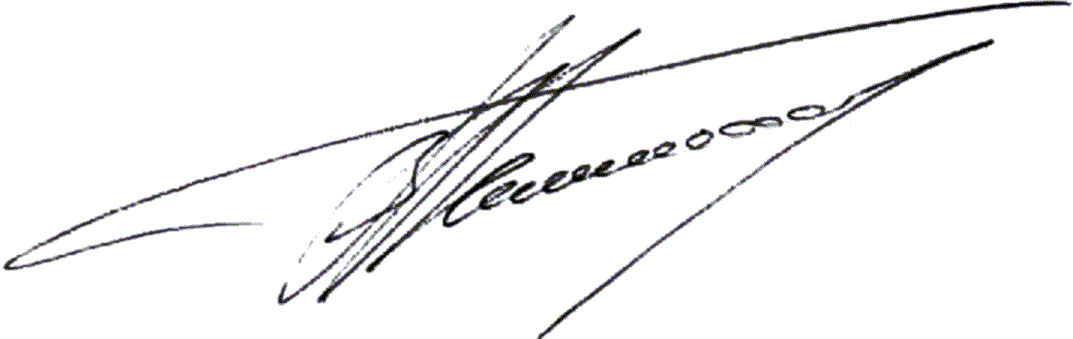
Signature of: volodymyr polochaninov